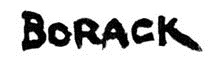
Signature of: stanley borack